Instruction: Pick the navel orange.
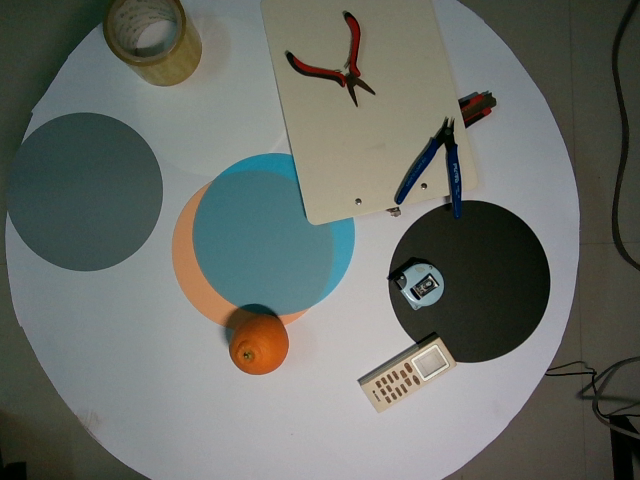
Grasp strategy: vertical